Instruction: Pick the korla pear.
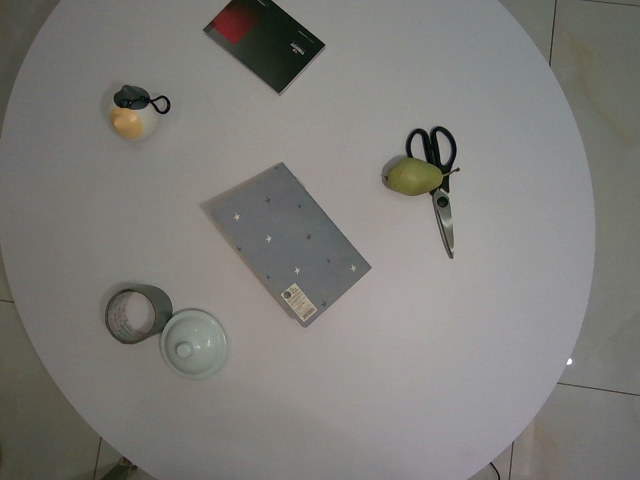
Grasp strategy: vertical